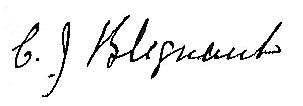
Signature of: pieter jeremias blignaut